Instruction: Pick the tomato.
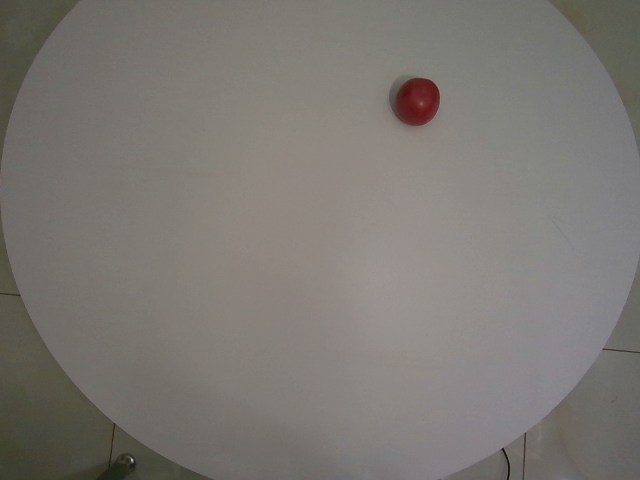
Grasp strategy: vertical